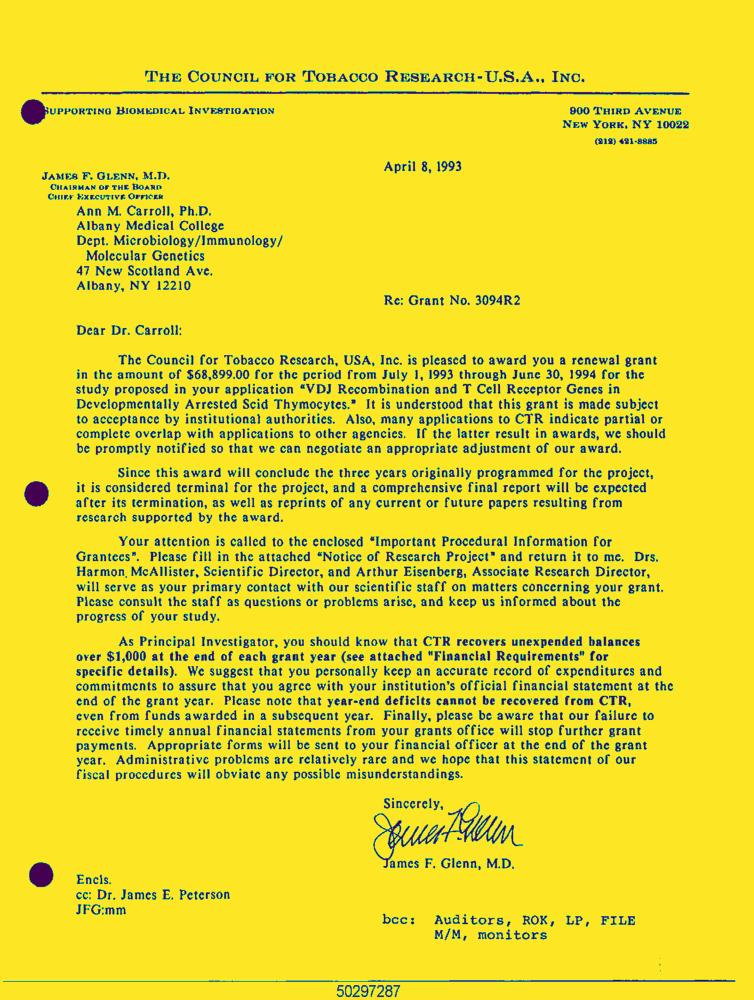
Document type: Letter-Doc